Question: By what date must an appeal be filed according to the document?
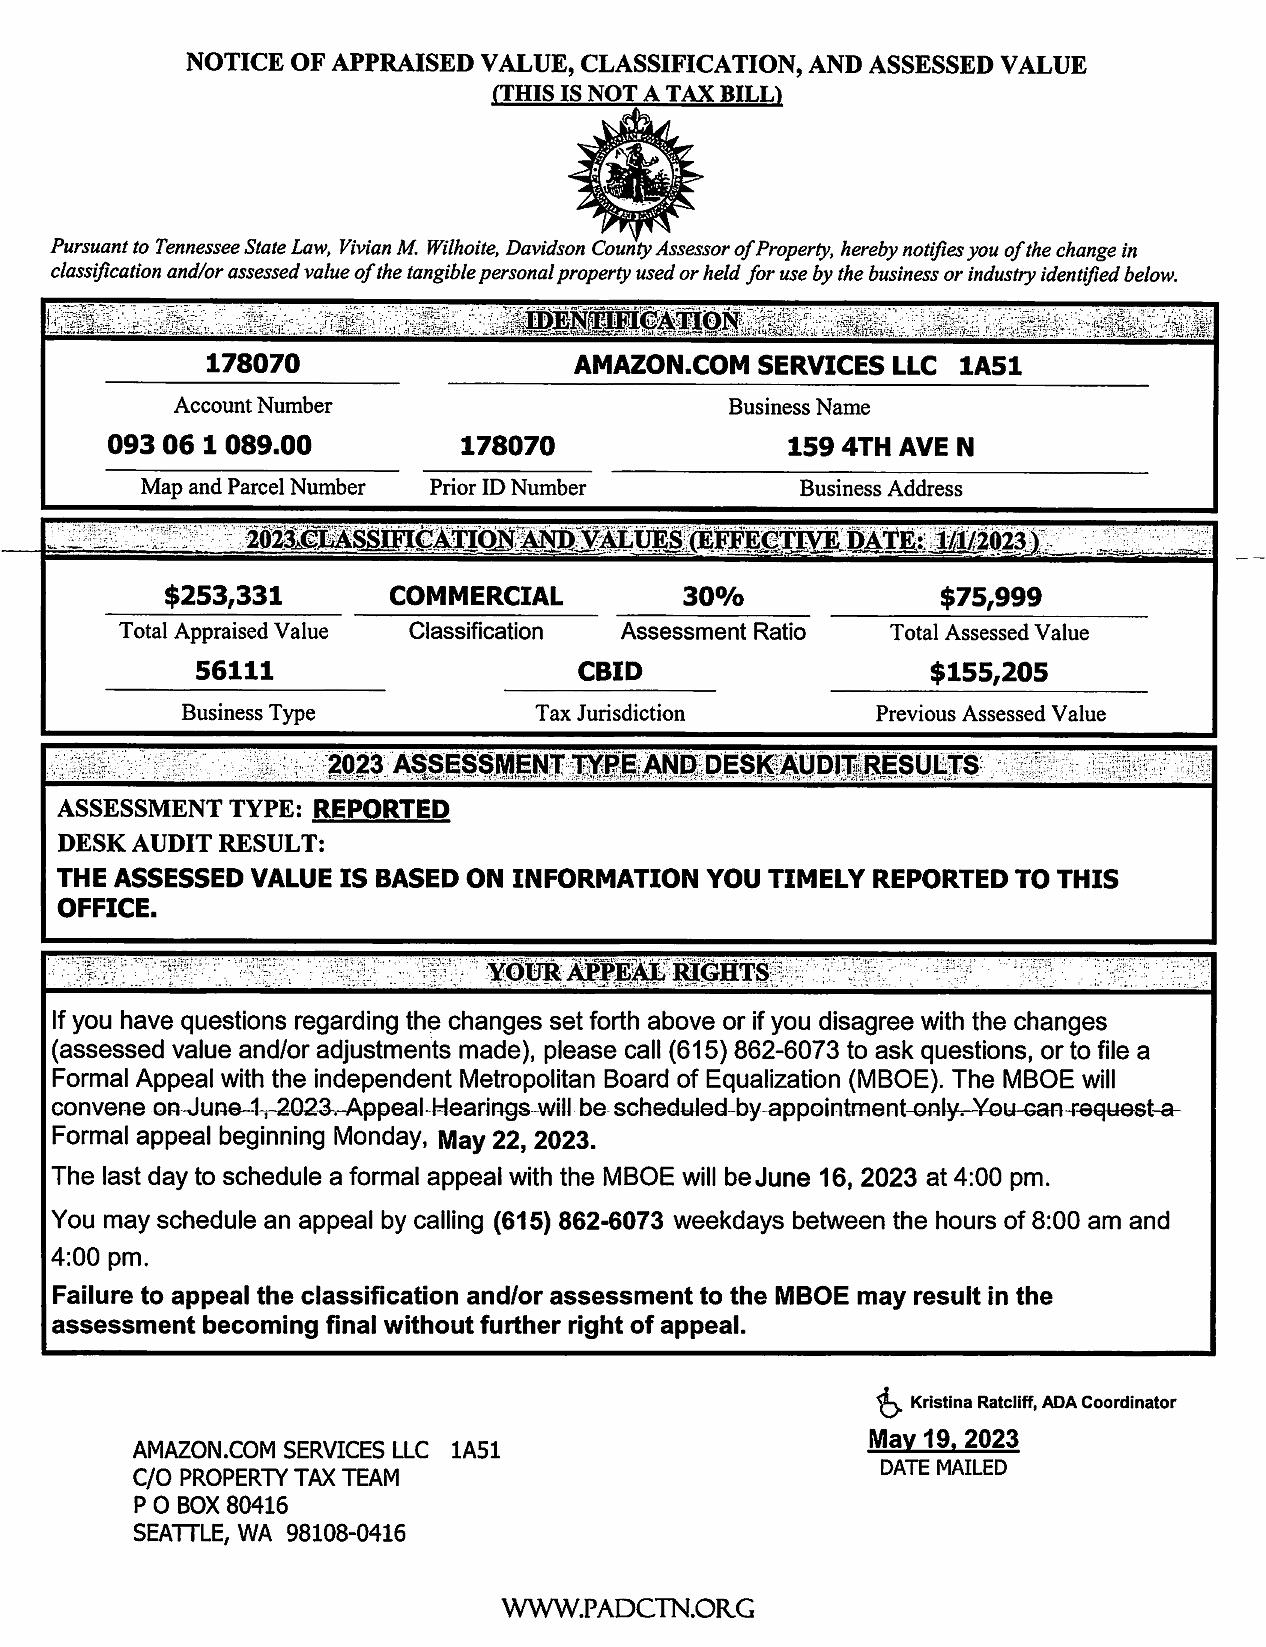
Answer: "June 16, 2023 at 4:00 pm"